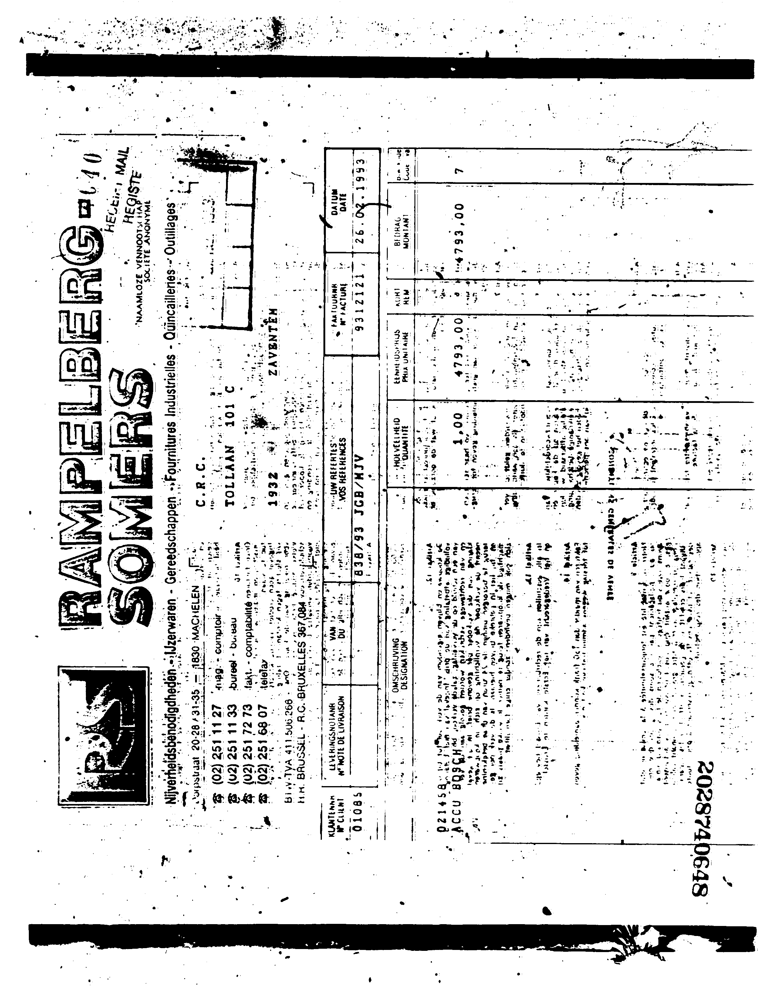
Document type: Invoice